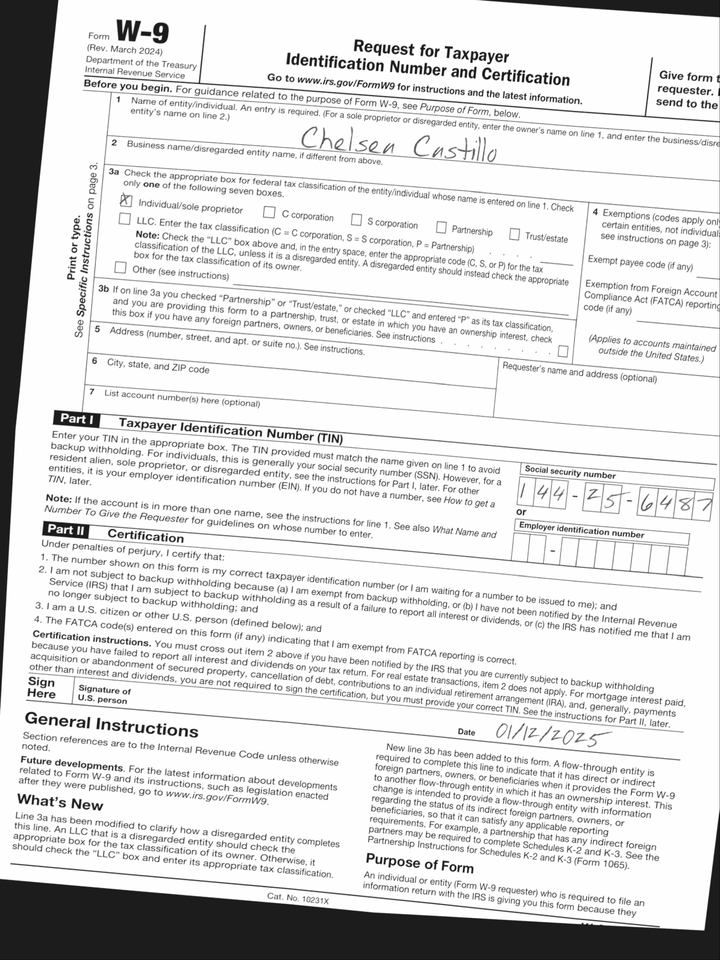
cbx: yes
ssn: 144256487
enm: Chelsea Castillo
sdt: 01/12/2025